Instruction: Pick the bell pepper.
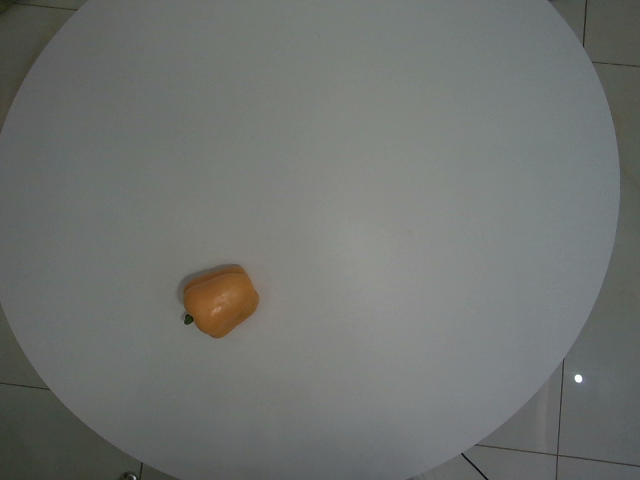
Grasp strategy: vertical